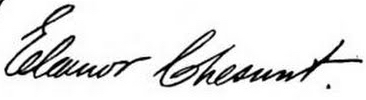
Signature of: eleanor chesnut